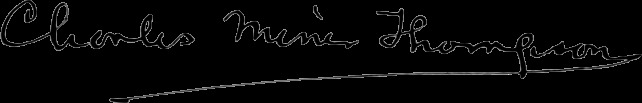
Signature of: charles miner thompson